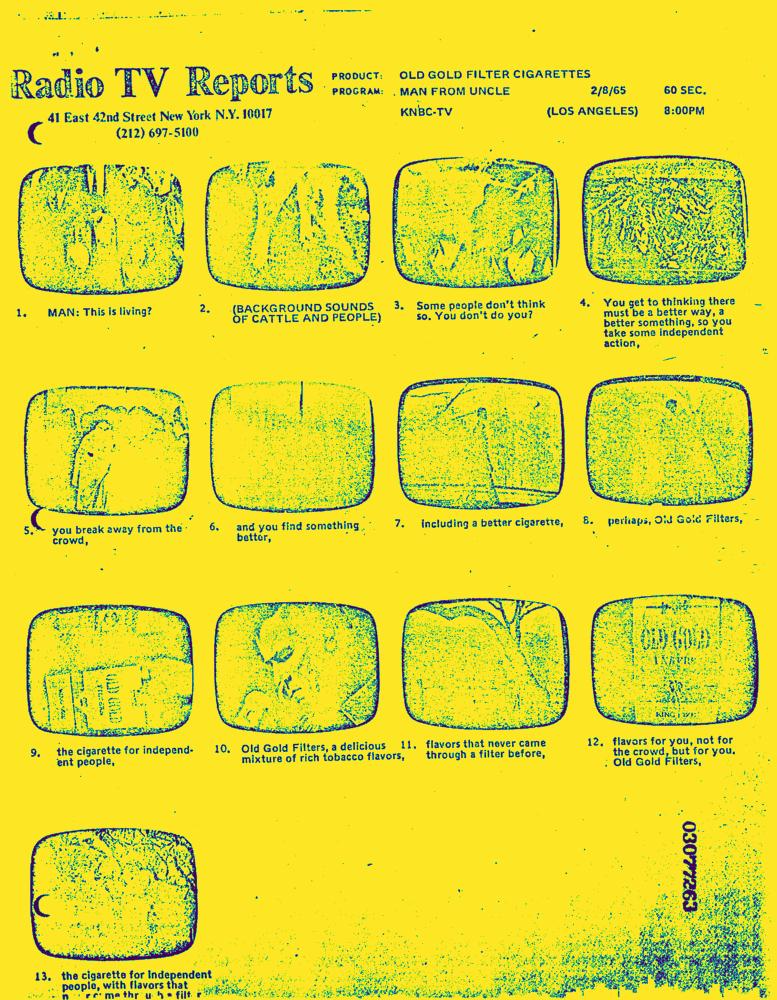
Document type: AD